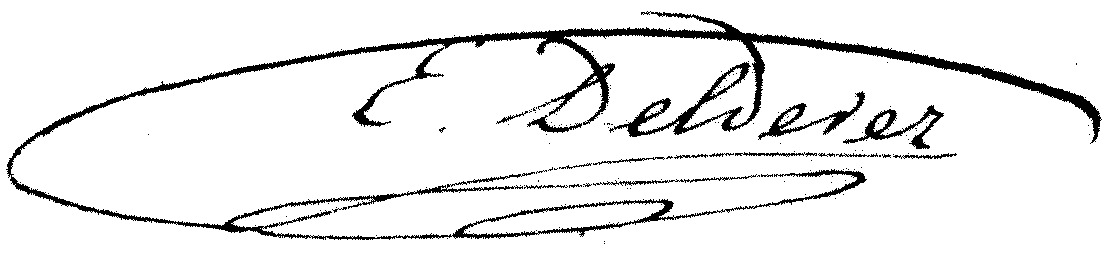
Signature of: édouard deldevez